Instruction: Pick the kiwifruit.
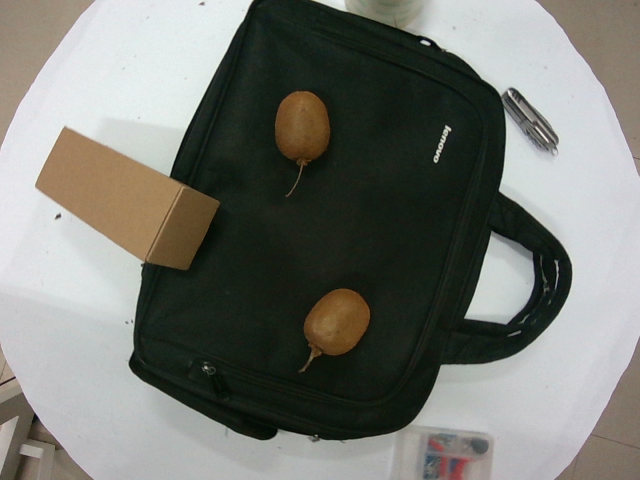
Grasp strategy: vertical